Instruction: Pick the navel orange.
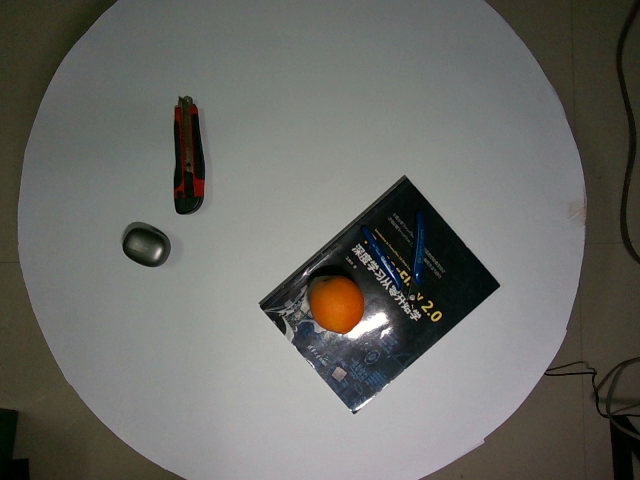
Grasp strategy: vertical